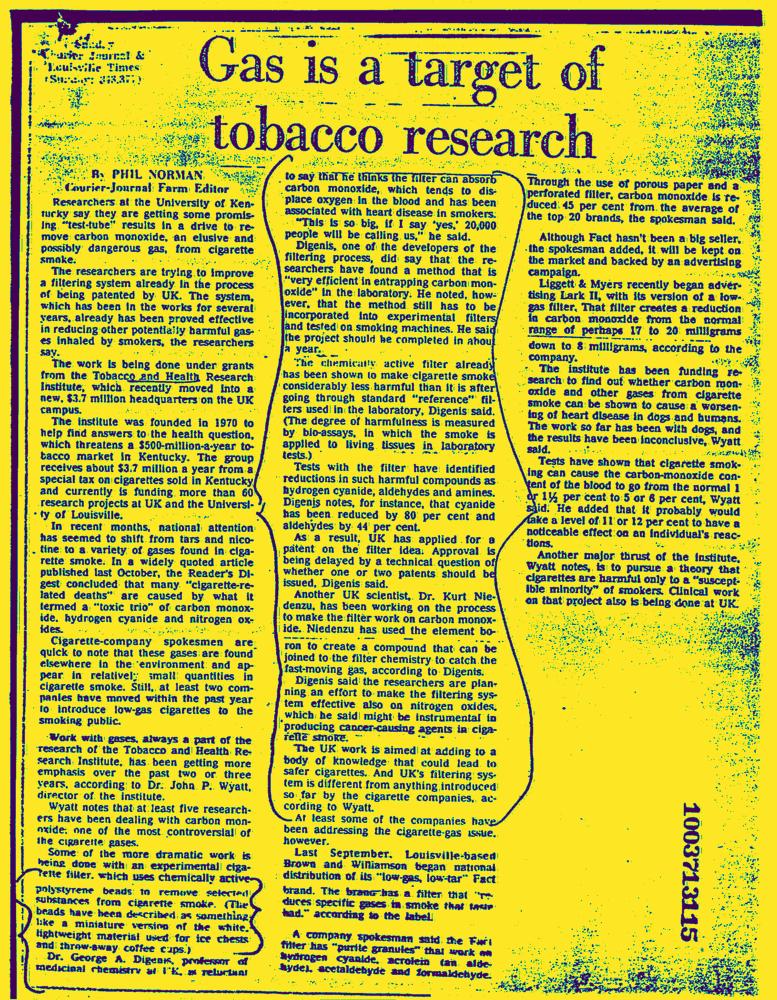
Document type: News-Article